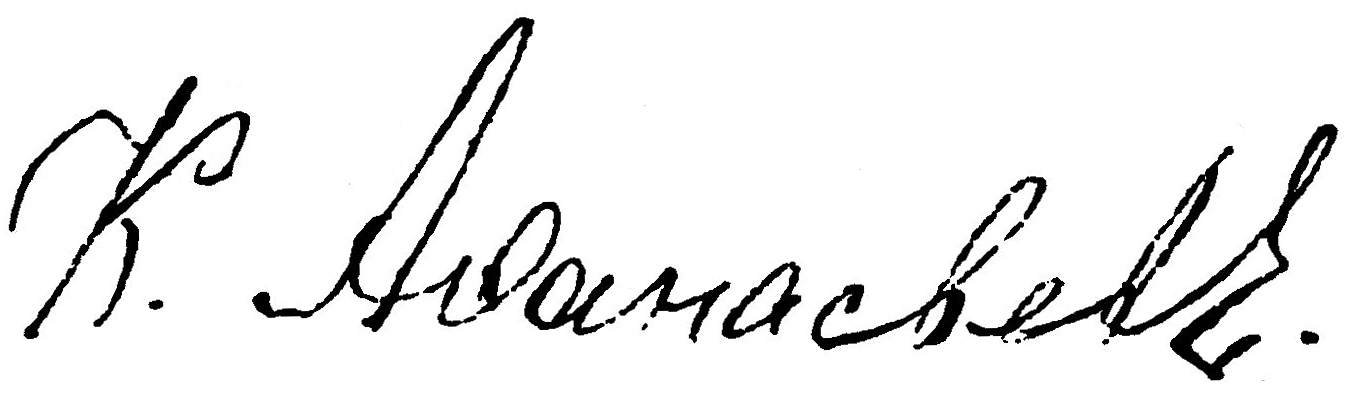
Signature of: klavdy afanasyev